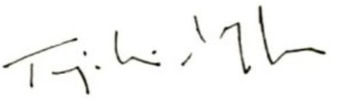
Signature of: tejashwi yadav